Question: How does the patient history play a role?
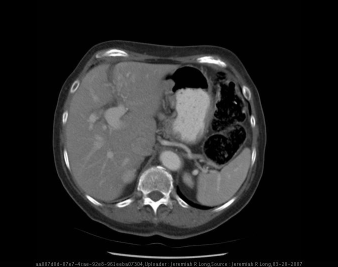
Answer: The patient's history of 74 year old female with dyspnea on exertion. is key in understanding the case.